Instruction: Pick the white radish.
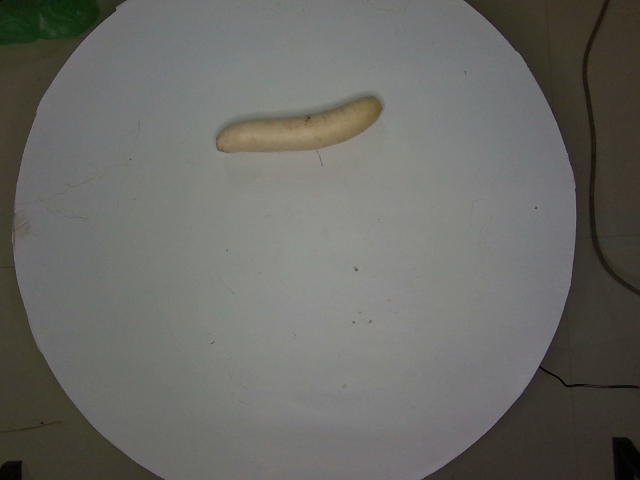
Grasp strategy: vertical